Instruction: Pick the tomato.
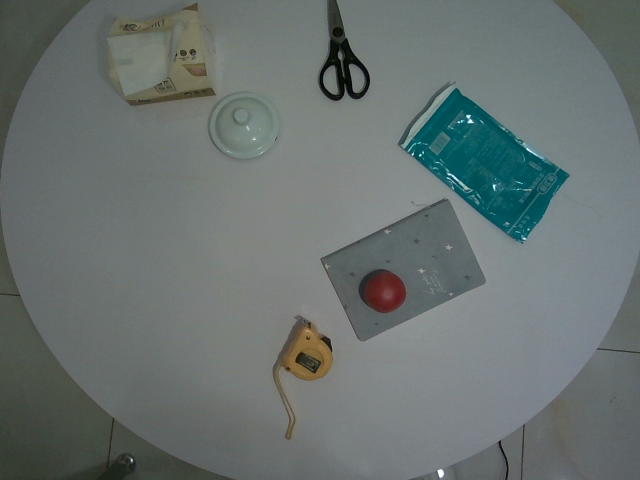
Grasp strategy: vertical